Question: Describe the condition in detail:
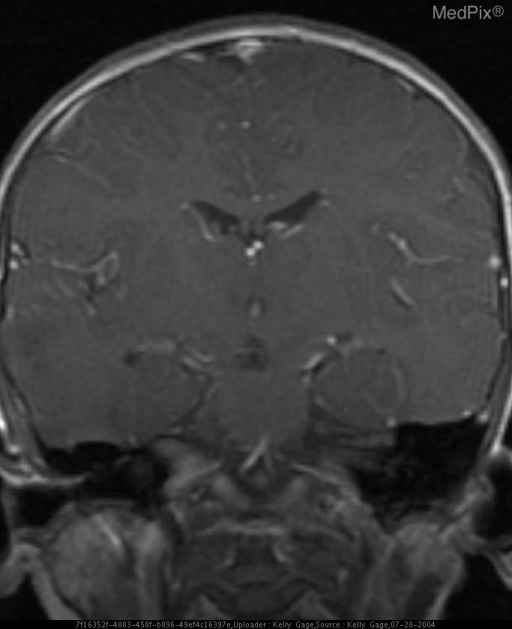
Answer: The disease is discussed as: Tuberus Sclerosis is a multisystemic neuroectodermal disorder.  It's incidence is between 1 in 6000 and 1 in 30,000.  This disorder has a wide variety of expressions with a variable prognosis.  There are numerous major and minor features and diagnosis depends on 2 major features or 1 major and 2 minor features.  Approximately half of the cases are inherited in an autosomal dominant pattern, and the other half are sporadic.  Classically, the clinical presentation "zits, fits, nit-wits"--adenoma sebacum, seizures and mental retardation.

This systemic disorder affects many systems.  In the brain, it causes hamartomas in subependymal and subcortical (the Tubers) locations.  The tubers may calcify, and may have enhancement on MRI.  The subependymal hamartomas are most commonly located near the Foramen of Monroe.  Additionally these patients are predisposed to Subependymal giant cell astrocytoma.

About half of these patients will have renal angiomyolipomas (fatty containg masses).  These are usually bilateral and multiple.  50% will have numerous bone islands, periosteal thickening and or bone cysts.  Less common associations are lymphangioleiomyomatosis, chylothorax, and cardiac rhabdomyomas.